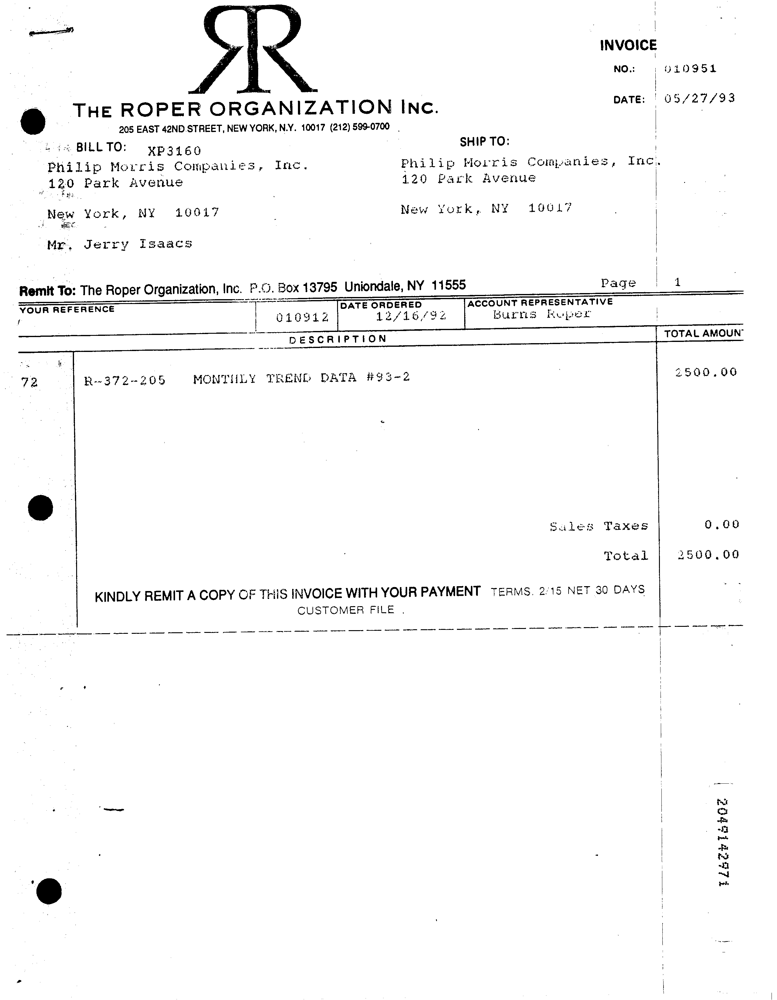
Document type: Invoice